Question: What is the filing due date as per the document?
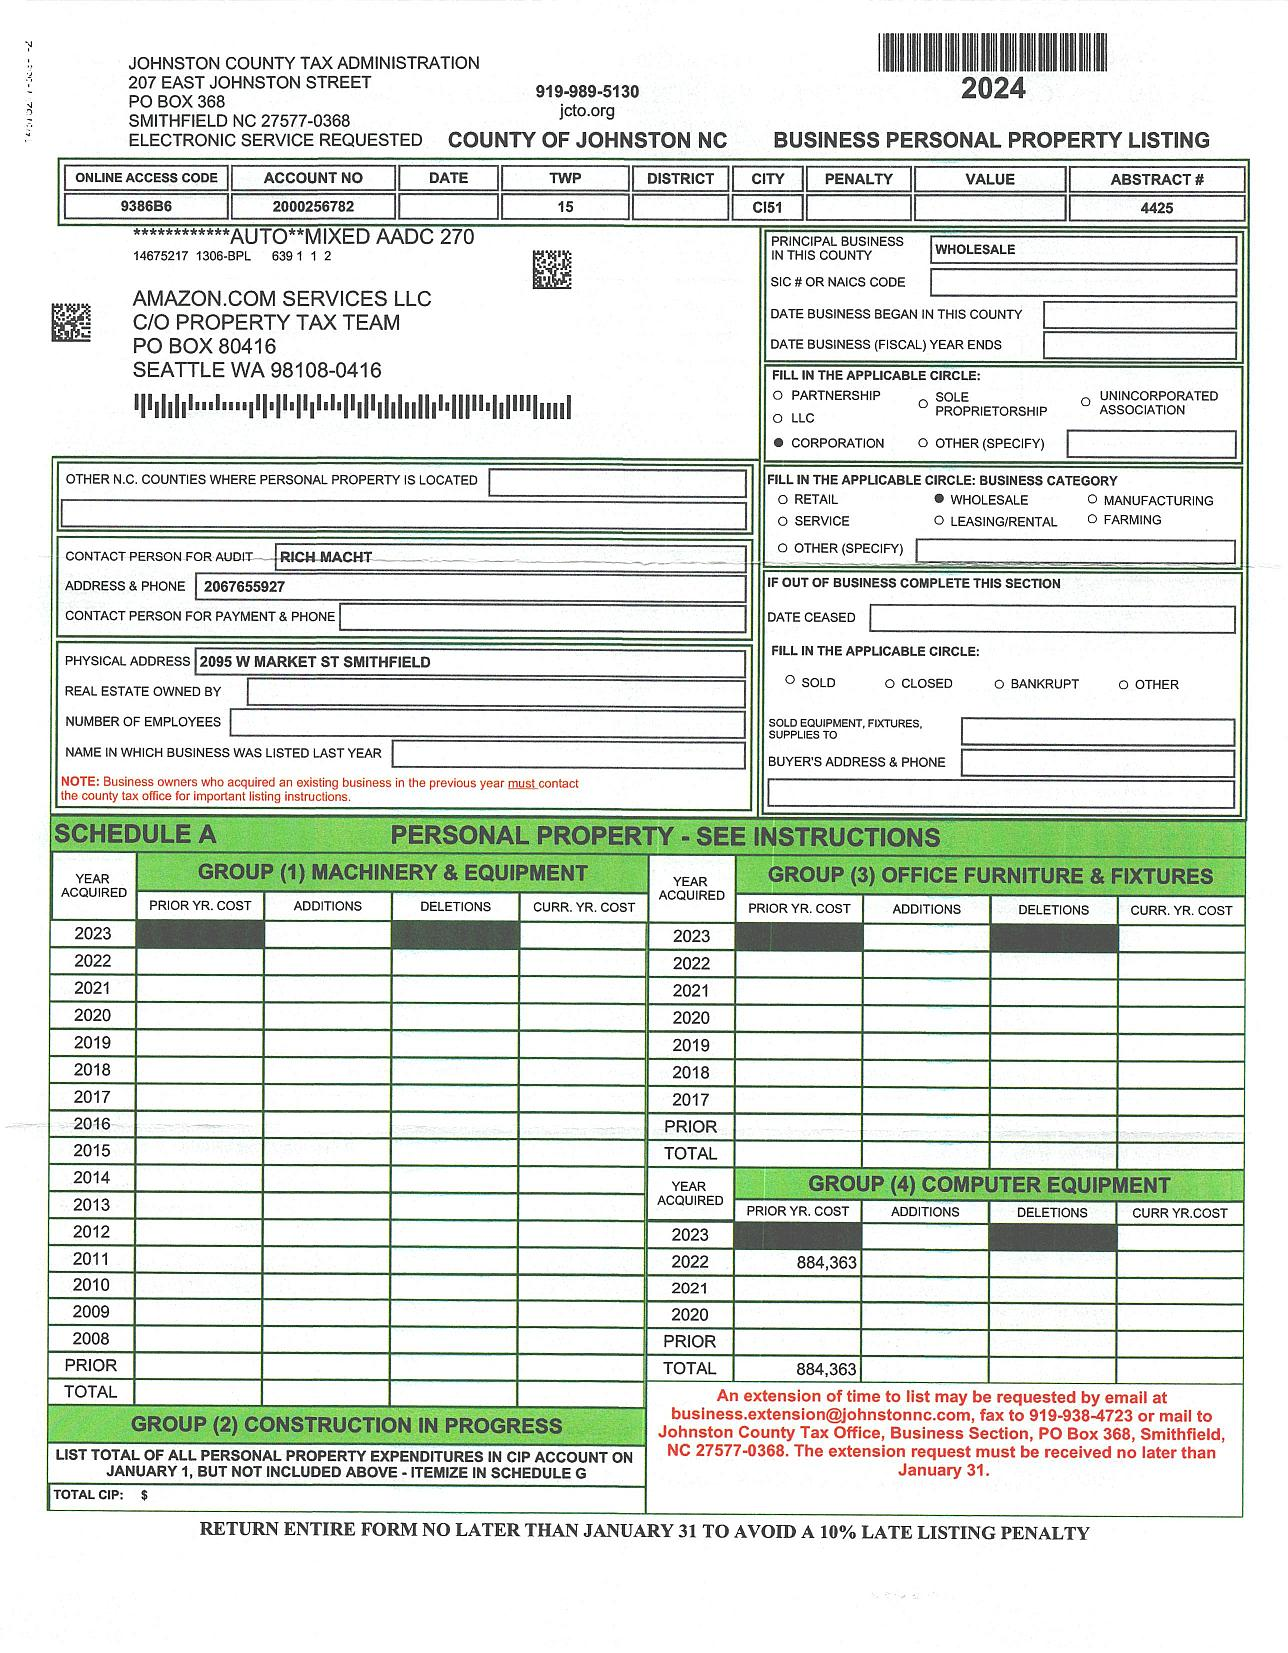
Answer: "31-Jan"